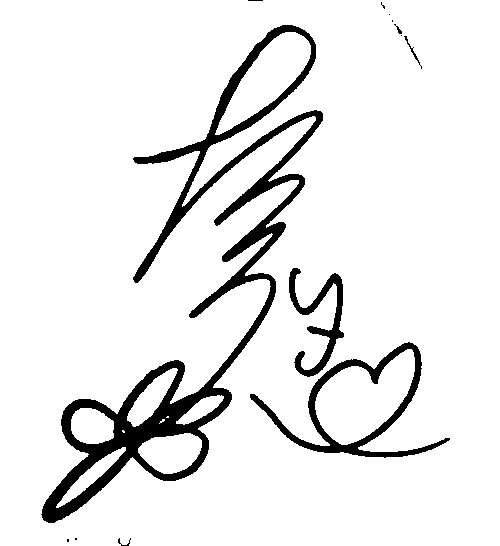
Signature of: risa tachibana